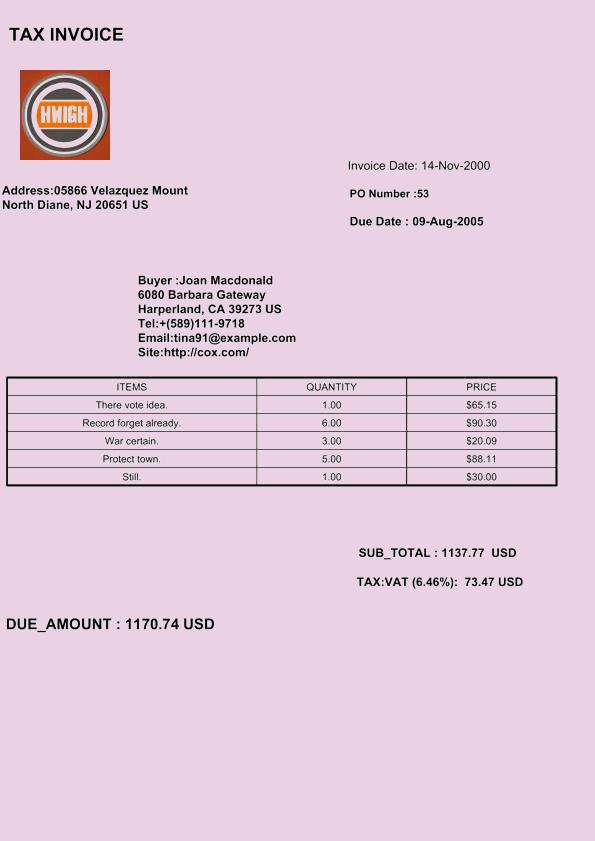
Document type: Invoice